Question: Talk about the condition:
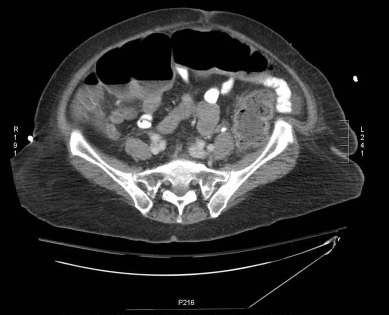
Answer: The disease is discussed as: Simply put, toxic megacolon is diffuse colonic dilatation combined with clinical evidence of toxicity.  This condition has multiple causes including inflammatory bowel disease, (traditionally ulcerative colitis), infectious colitis, (most notably Clostridium difficile in hospitalized patients), and malignancy.  Frequently, an exacerbating factor is present in addition to the predisposing condition.  These factors can include, but are not limited to, abrupt cessation of either steroids or smoking in ulcerative colitis patients, use of narcotics, use of anticholinergics, or electrolyte disturbances.
     Presenting symptoms range from bloody diarrhea to obstipation, with severe abdominal pain and distension.  Physical examination will likely show an ill-appearing patient with absent bowel sounds, and a tympanitic abdomen.  Signs of peritoneal inflammation may be present as well.  In 1969, Jalan established criteria for clinical toxicity.  These require that a patient present with any three of the following: fever >101.5°F (>38.6°C), heart rate >120 beats/min, white blood cell count >10.5, or anemia. Patients will likely also have evidence of dehydration, mental status changes, electrolyte disturbances, or hypotension.
     The diagnosis of colonic dilatation can be made by plain radiograph, but patients may also undergo computed tomography (CT).  Findings suggestive of toxic megacolon on plain film include dilatation of the transverse colon >6cm with or without small bowel distension.  A CT scan may reveal colonic wall thickening, pericolic stranding, or evidence of perforation or abscess formation.
     Medical management begins with fluid resuscitation, colonic decompression with nasointestinal tube and/or rectal tube, broad-spectrum antibiotics, and frequent repositioning to prevent air collections in one area of colon.  Abdominal radiographs should be repeated frequently.  Surgical intervention is often required.  Indications for total colectomy include perforation, and progressive toxicity or dilatation despite appropriate medical care.